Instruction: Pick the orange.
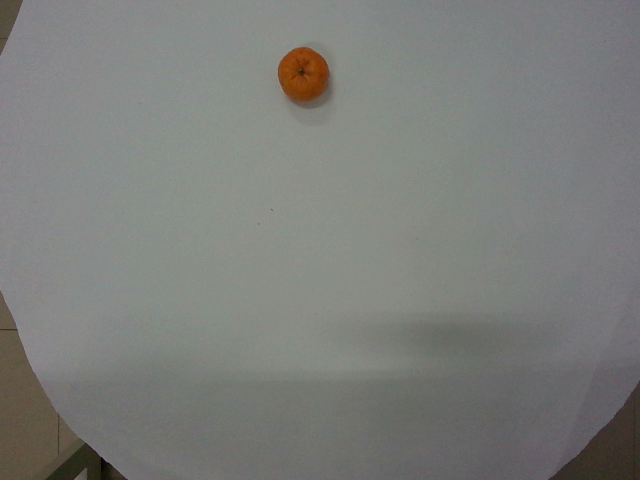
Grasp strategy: vertical